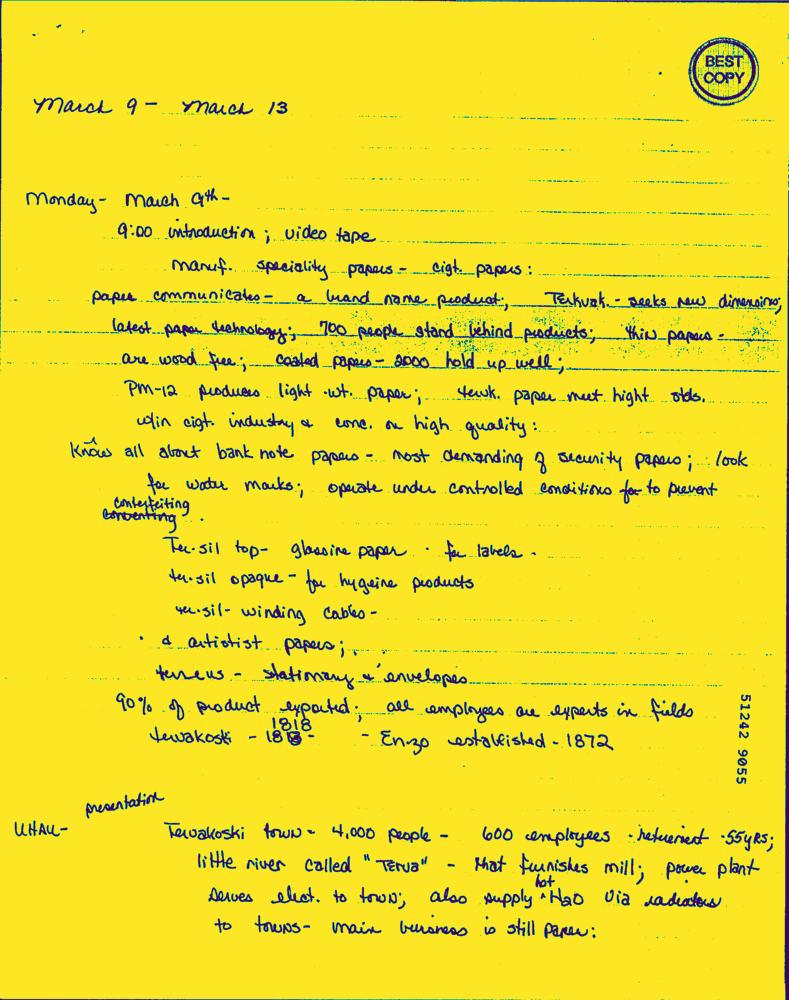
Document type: Hand-Written